Question: In what way does the history help explain the case?
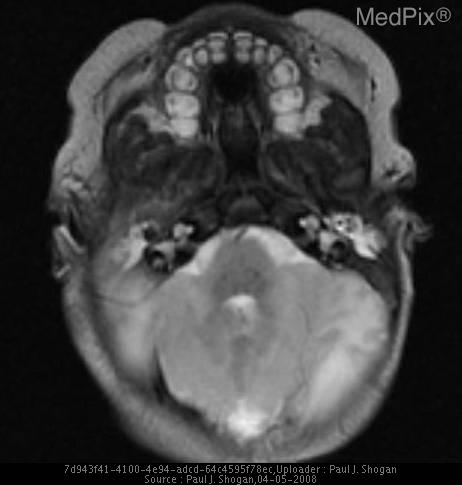
Answer: The patient's history of Full-term neonate with abnormal prenatal ultrasound. is key in understanding the case.